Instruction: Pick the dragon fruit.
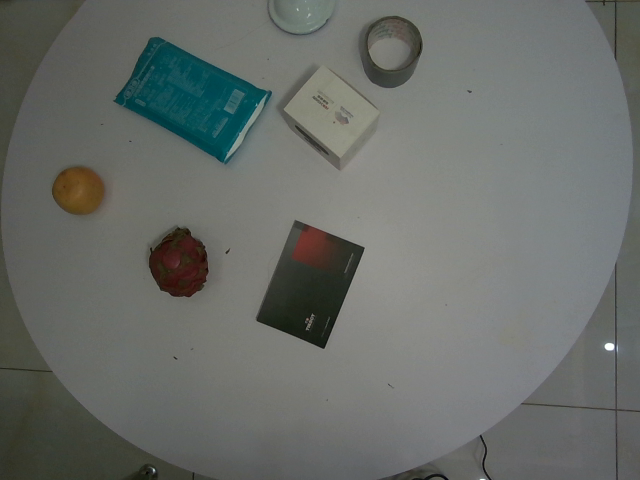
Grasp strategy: vertical